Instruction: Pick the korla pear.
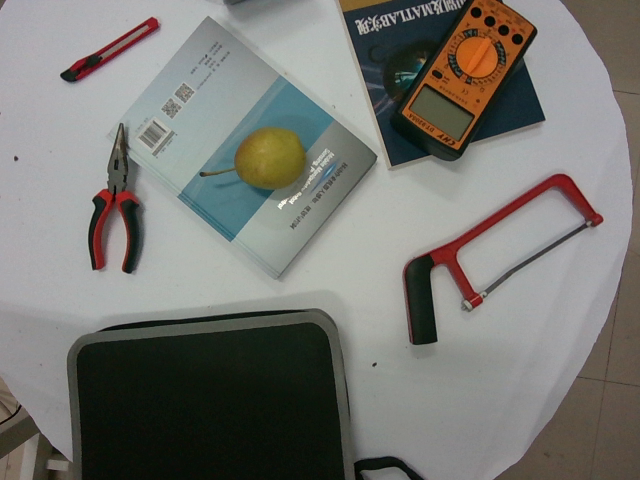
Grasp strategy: vertical